Question: Which state is mentioned in the document?
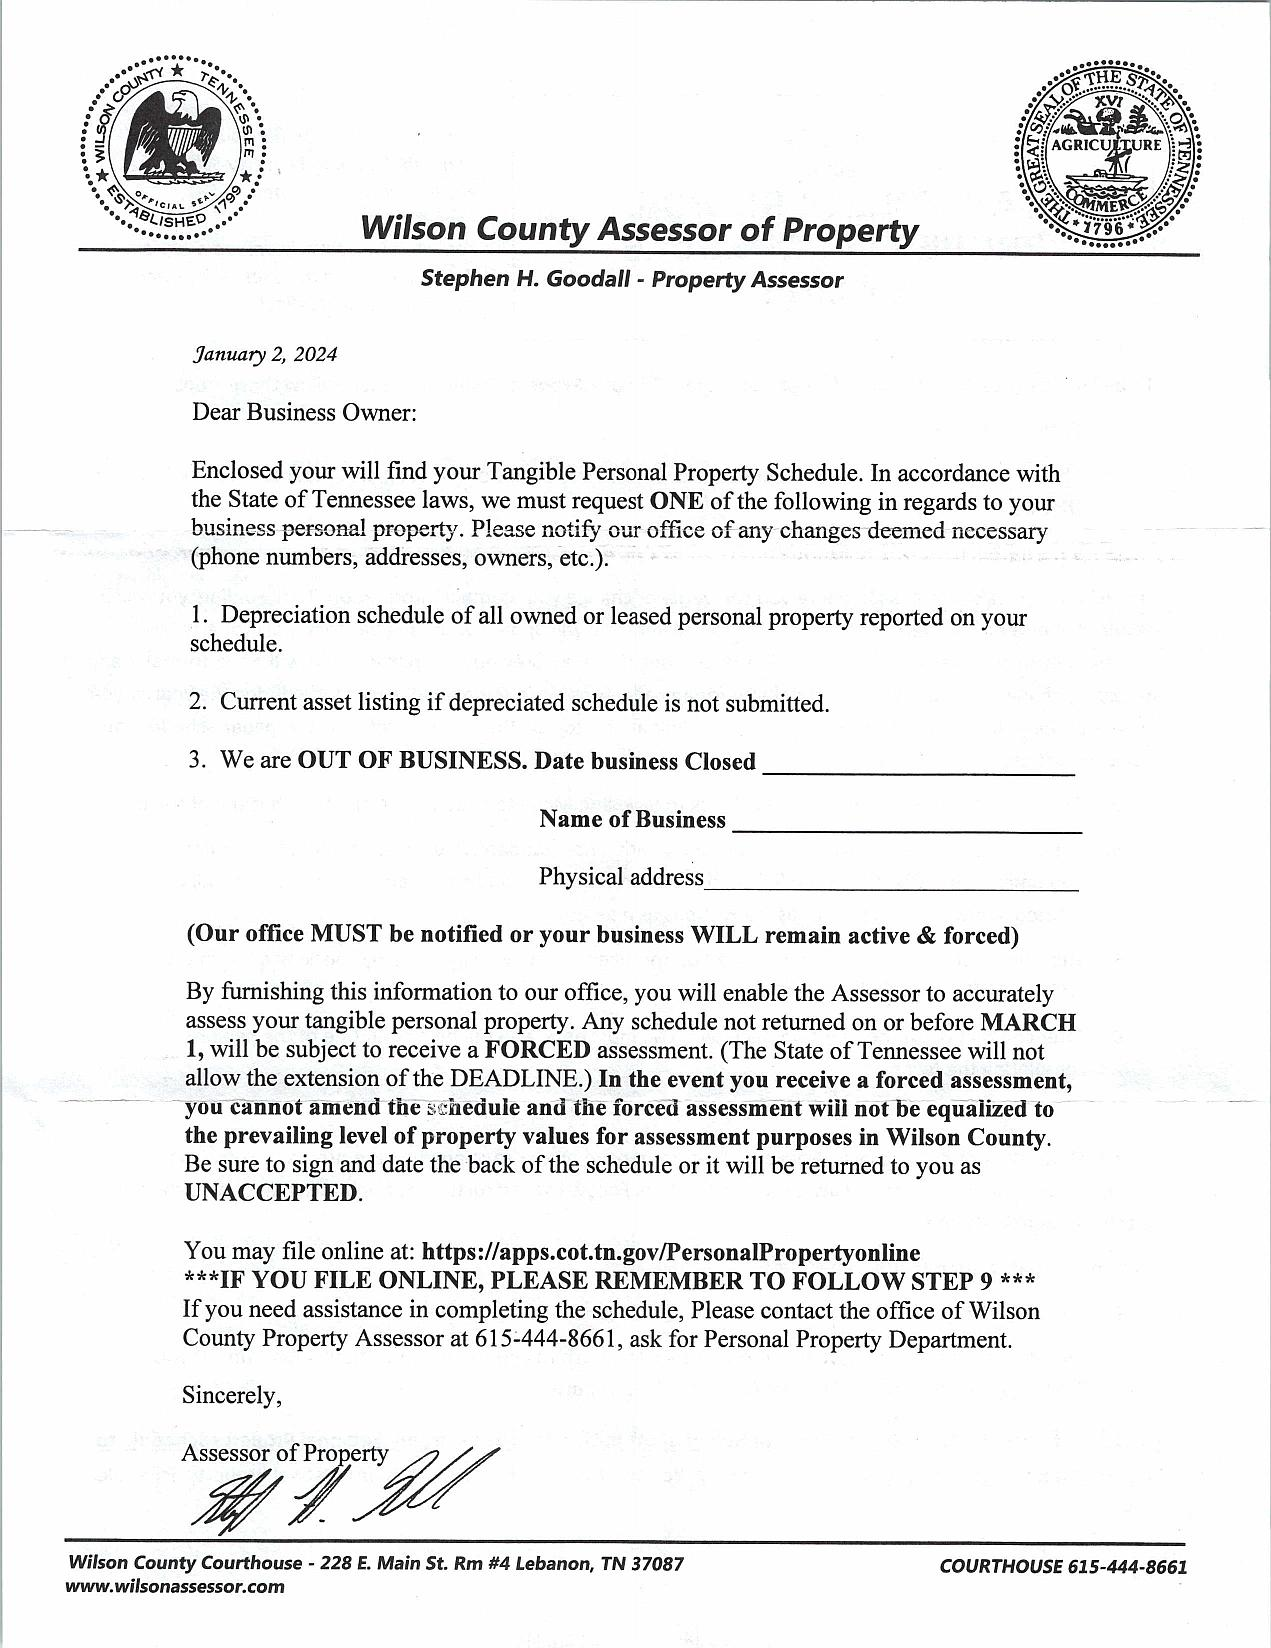
Answer: "Tennessee"